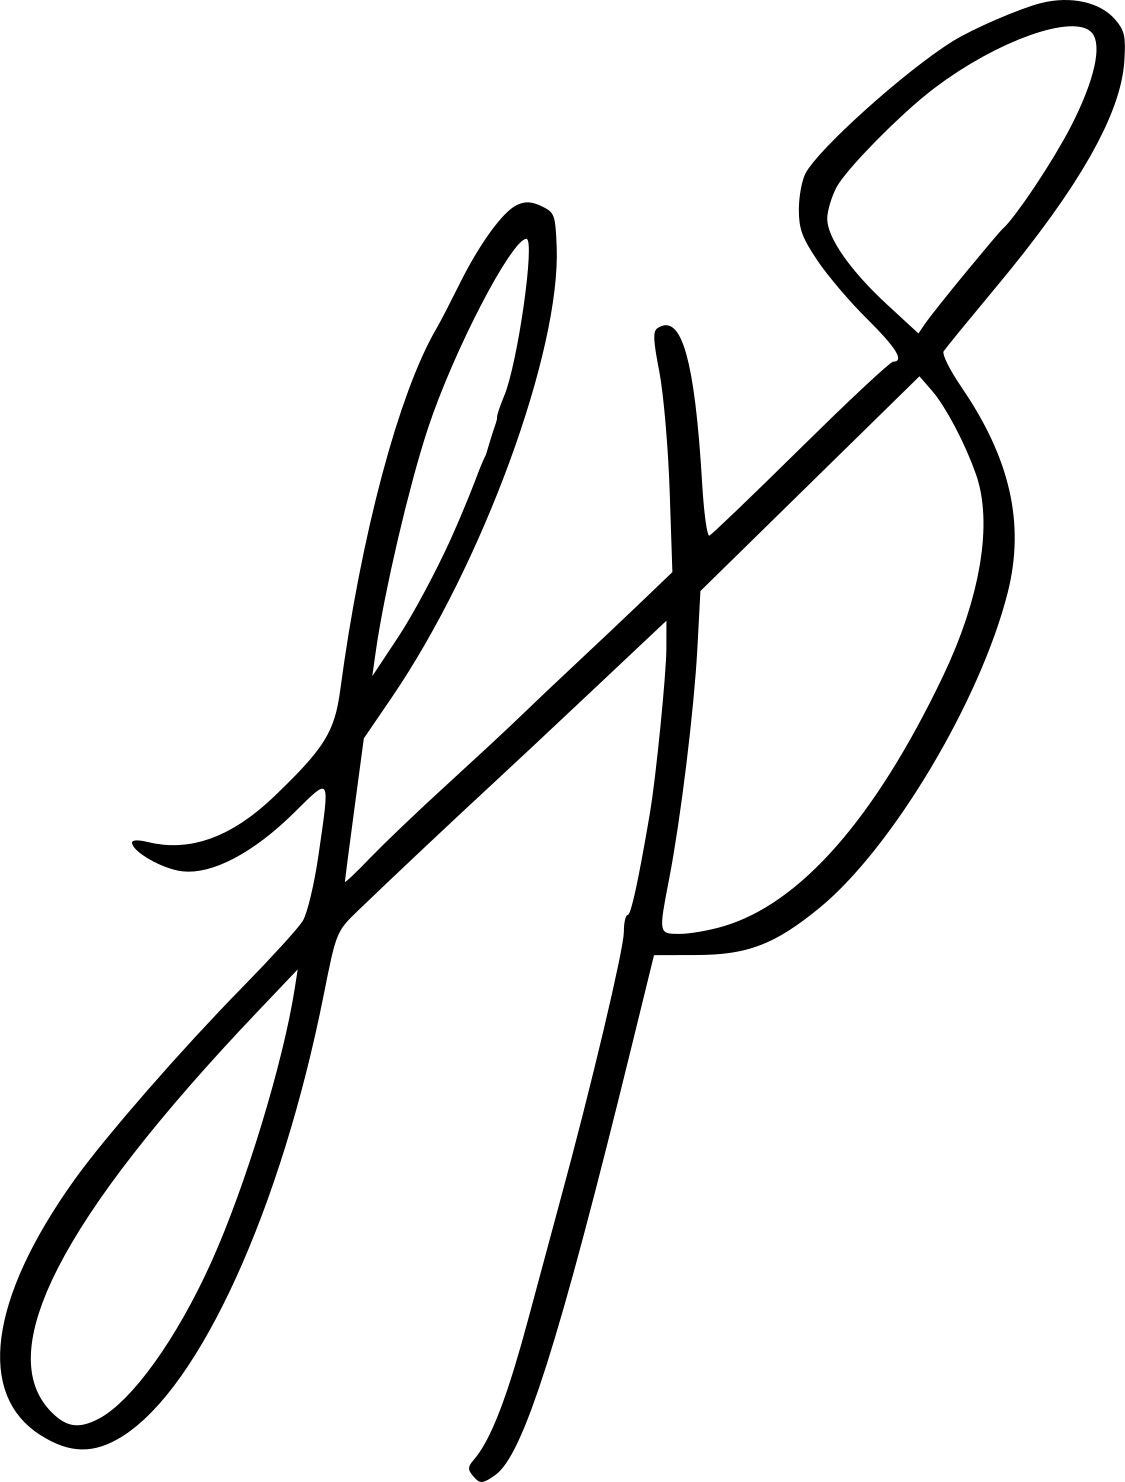
Signature of: jason derulo